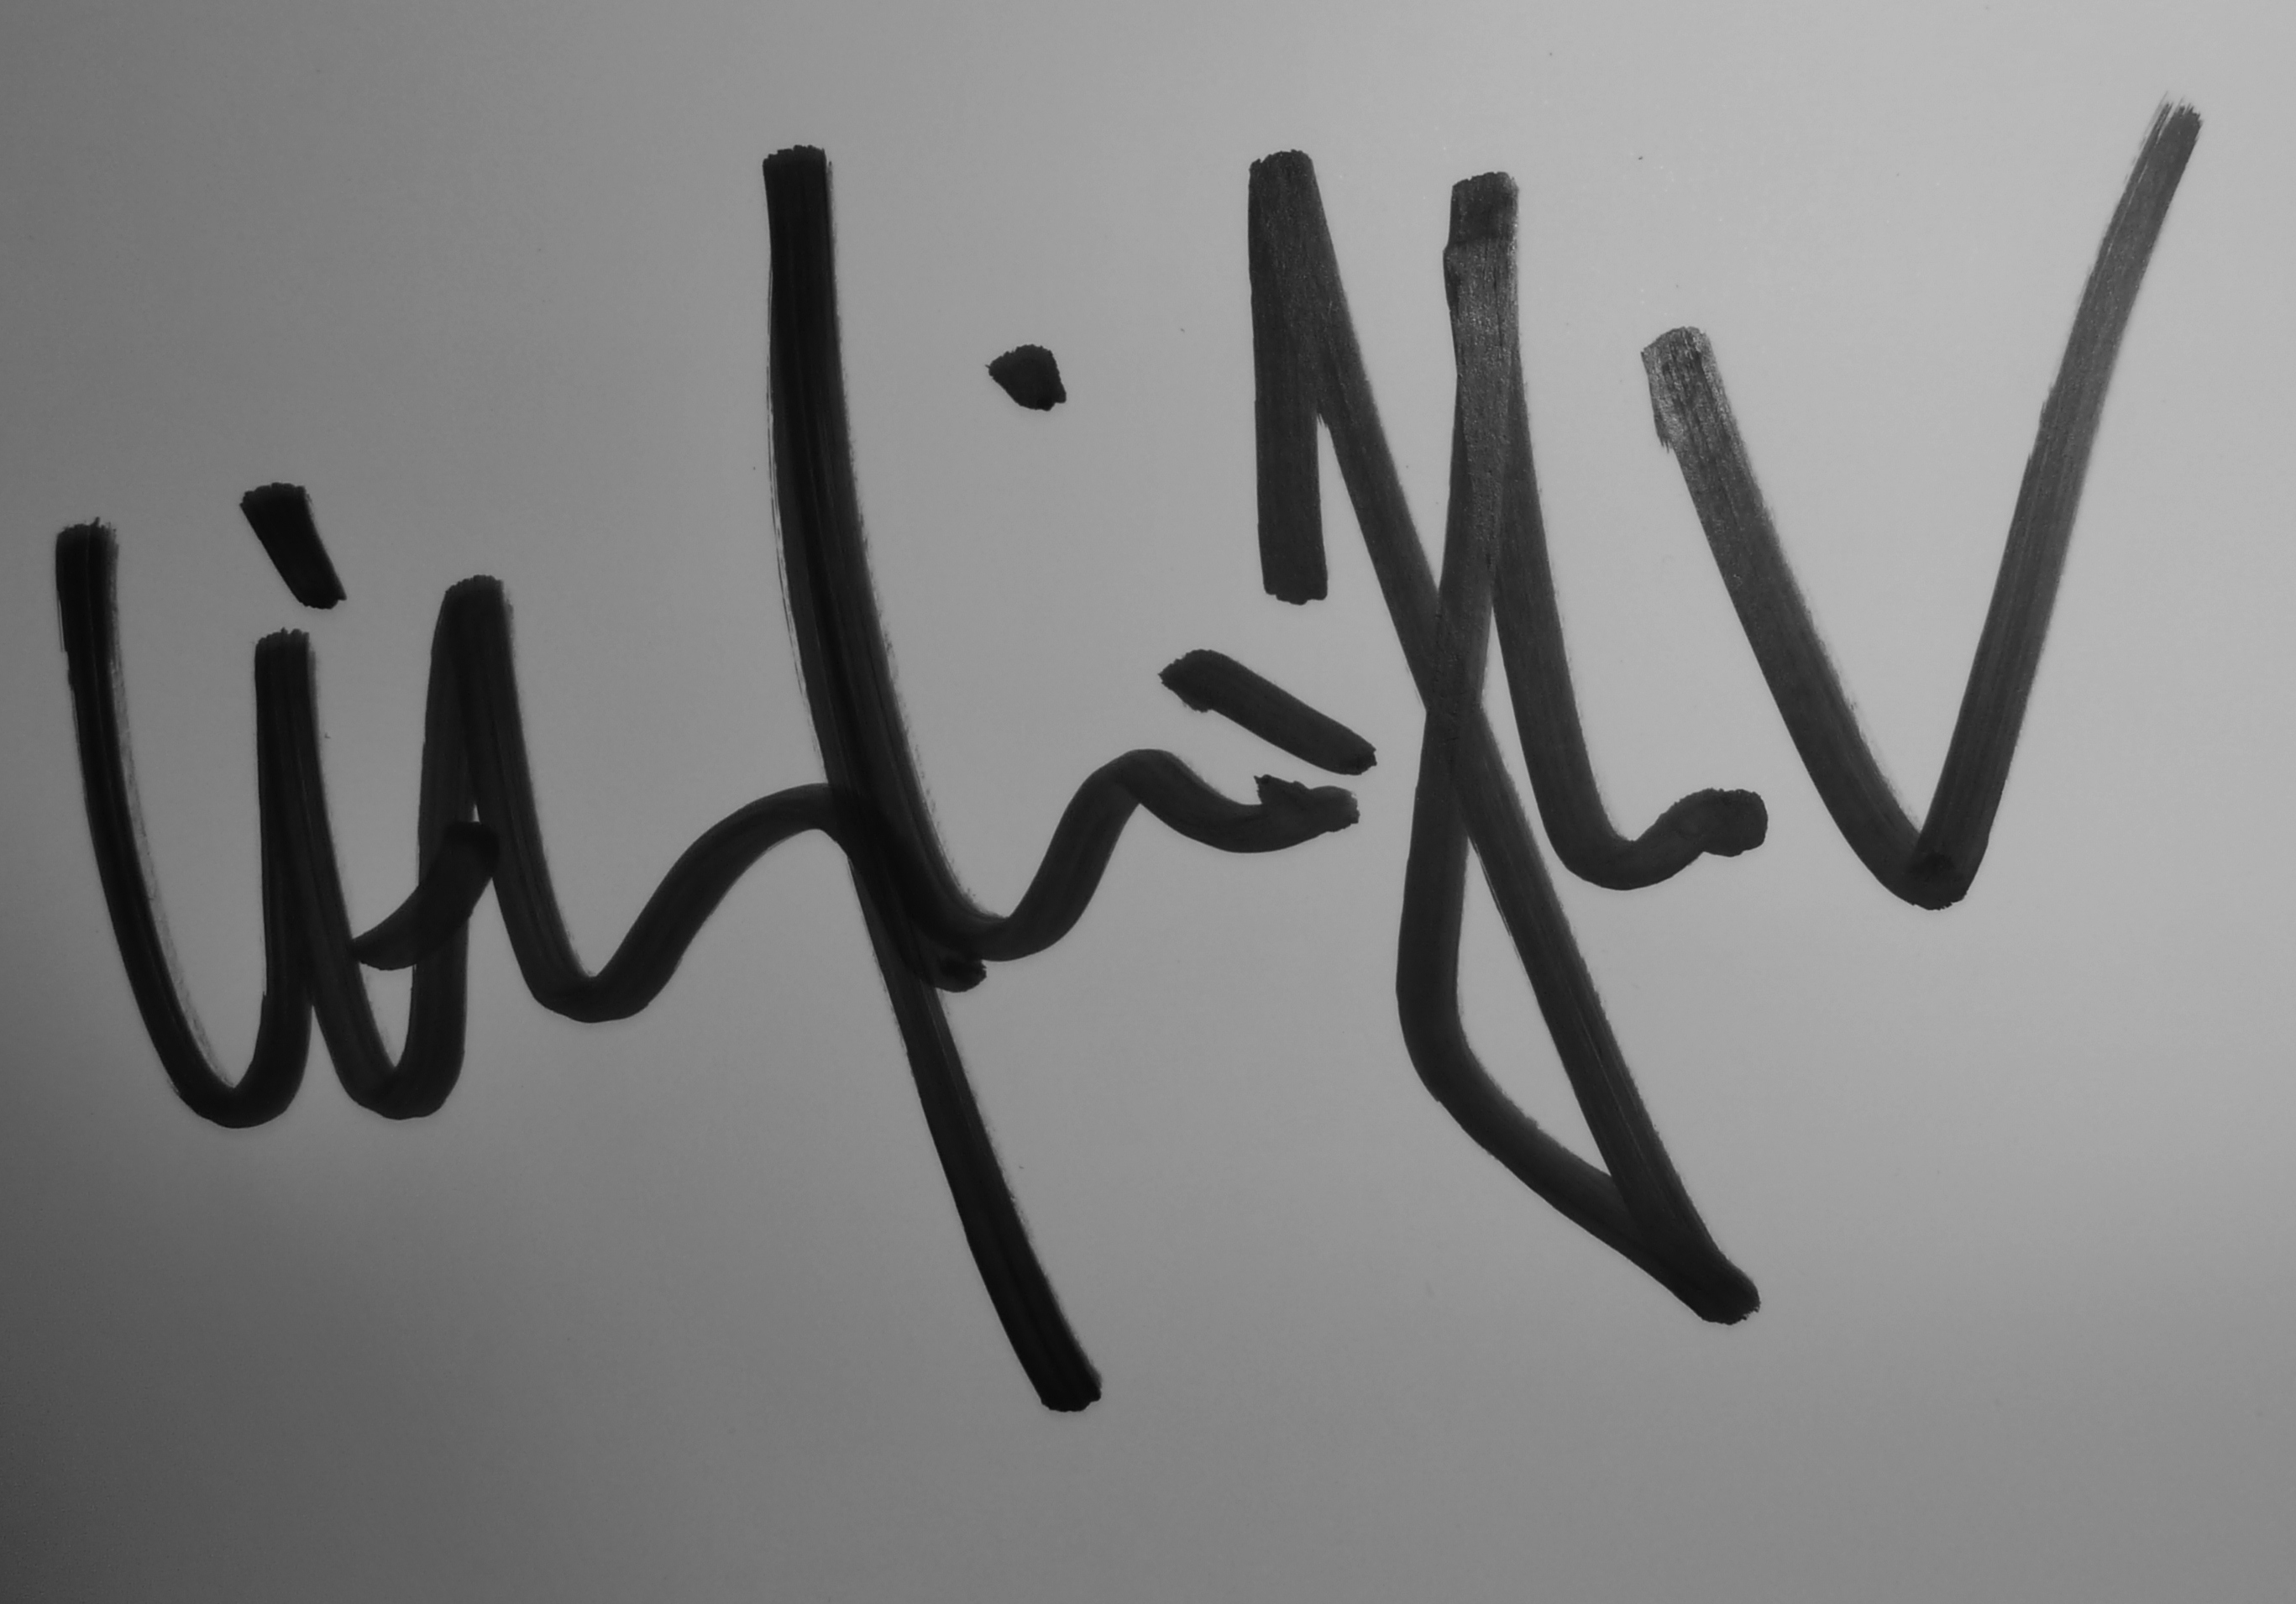
Signature of: christoph maria herbst